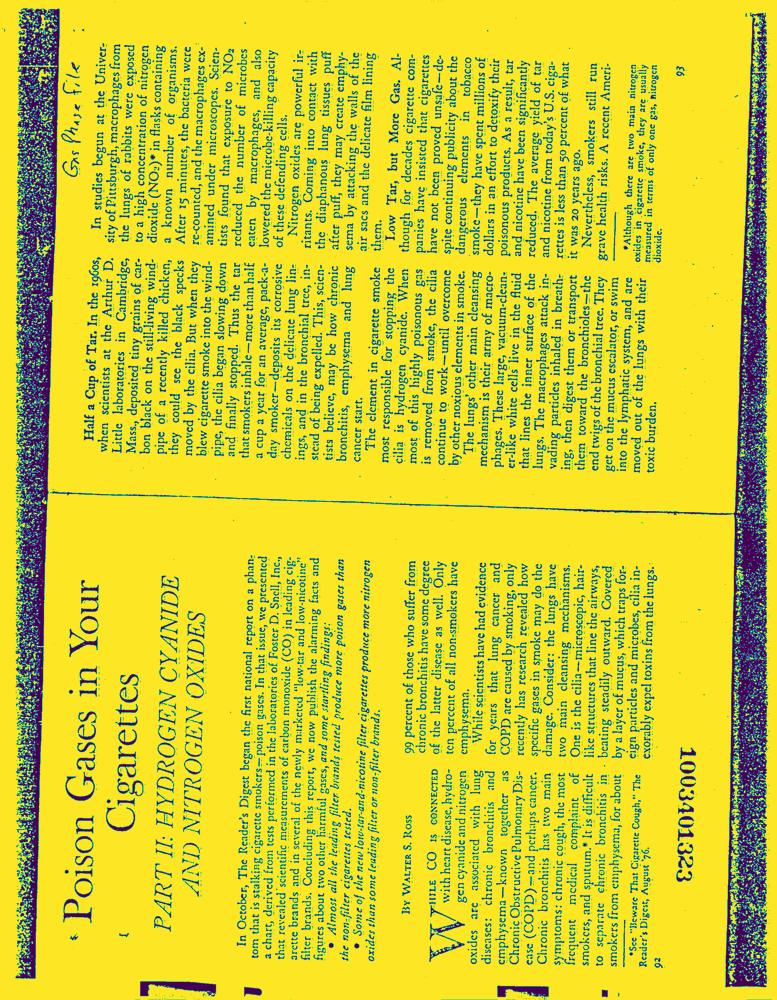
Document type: News-Article